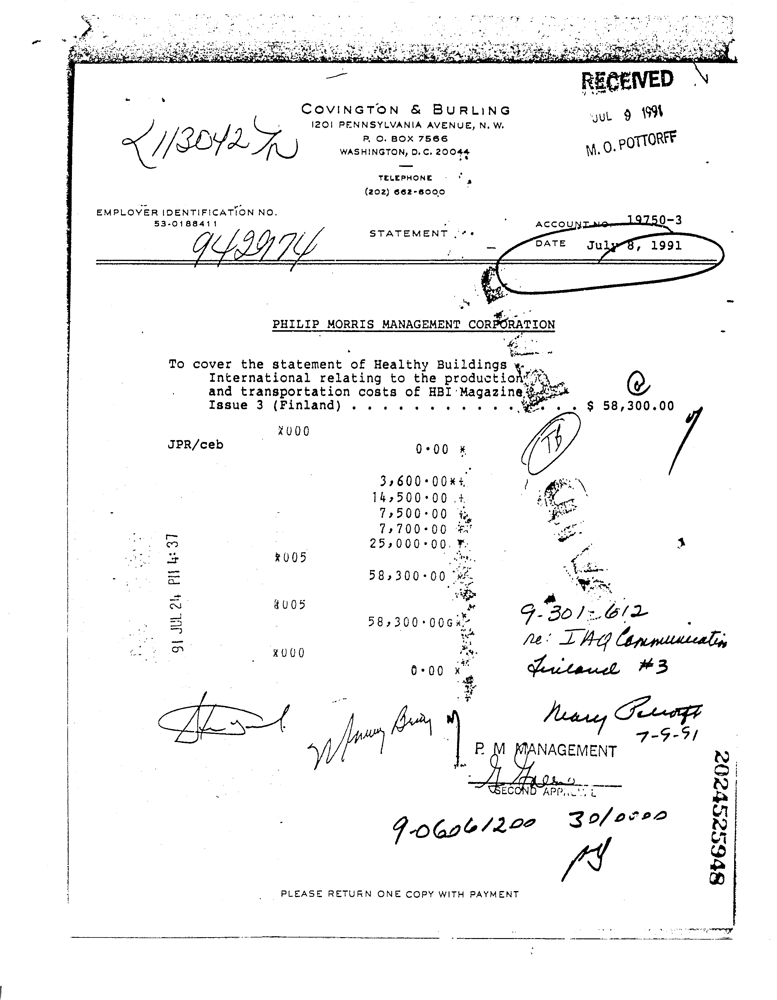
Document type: Invoice